Question: What is the suspected problem?
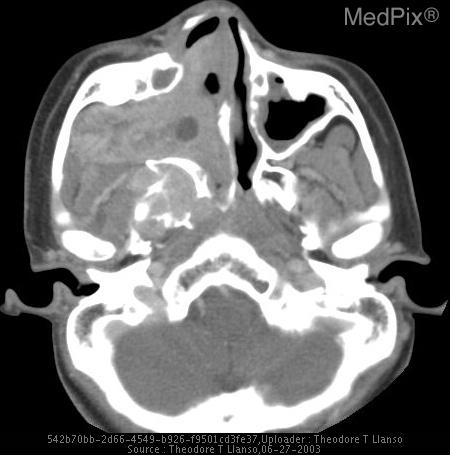
Answer: The findings suggest A large right nasopharyngeal mass has recurred in a benign, expansile remodeling format - disrupting the pterygoid plate from the sphenoid bone.  This tumor is highly vascular, demonstrating marked enhancement at CT and MR, with flow voids on MR, and a characteristic dense tumor stain at angiography.. Axial contrast enhanced CT of the face at a slightly higher level demonstrates the mass to have caused marked expansile remodeling and dissociation of the pterygoid plate and sphenoid bone.. The patient might have a history of This young Pacific Island teenager presents with a recurrent right face mass..